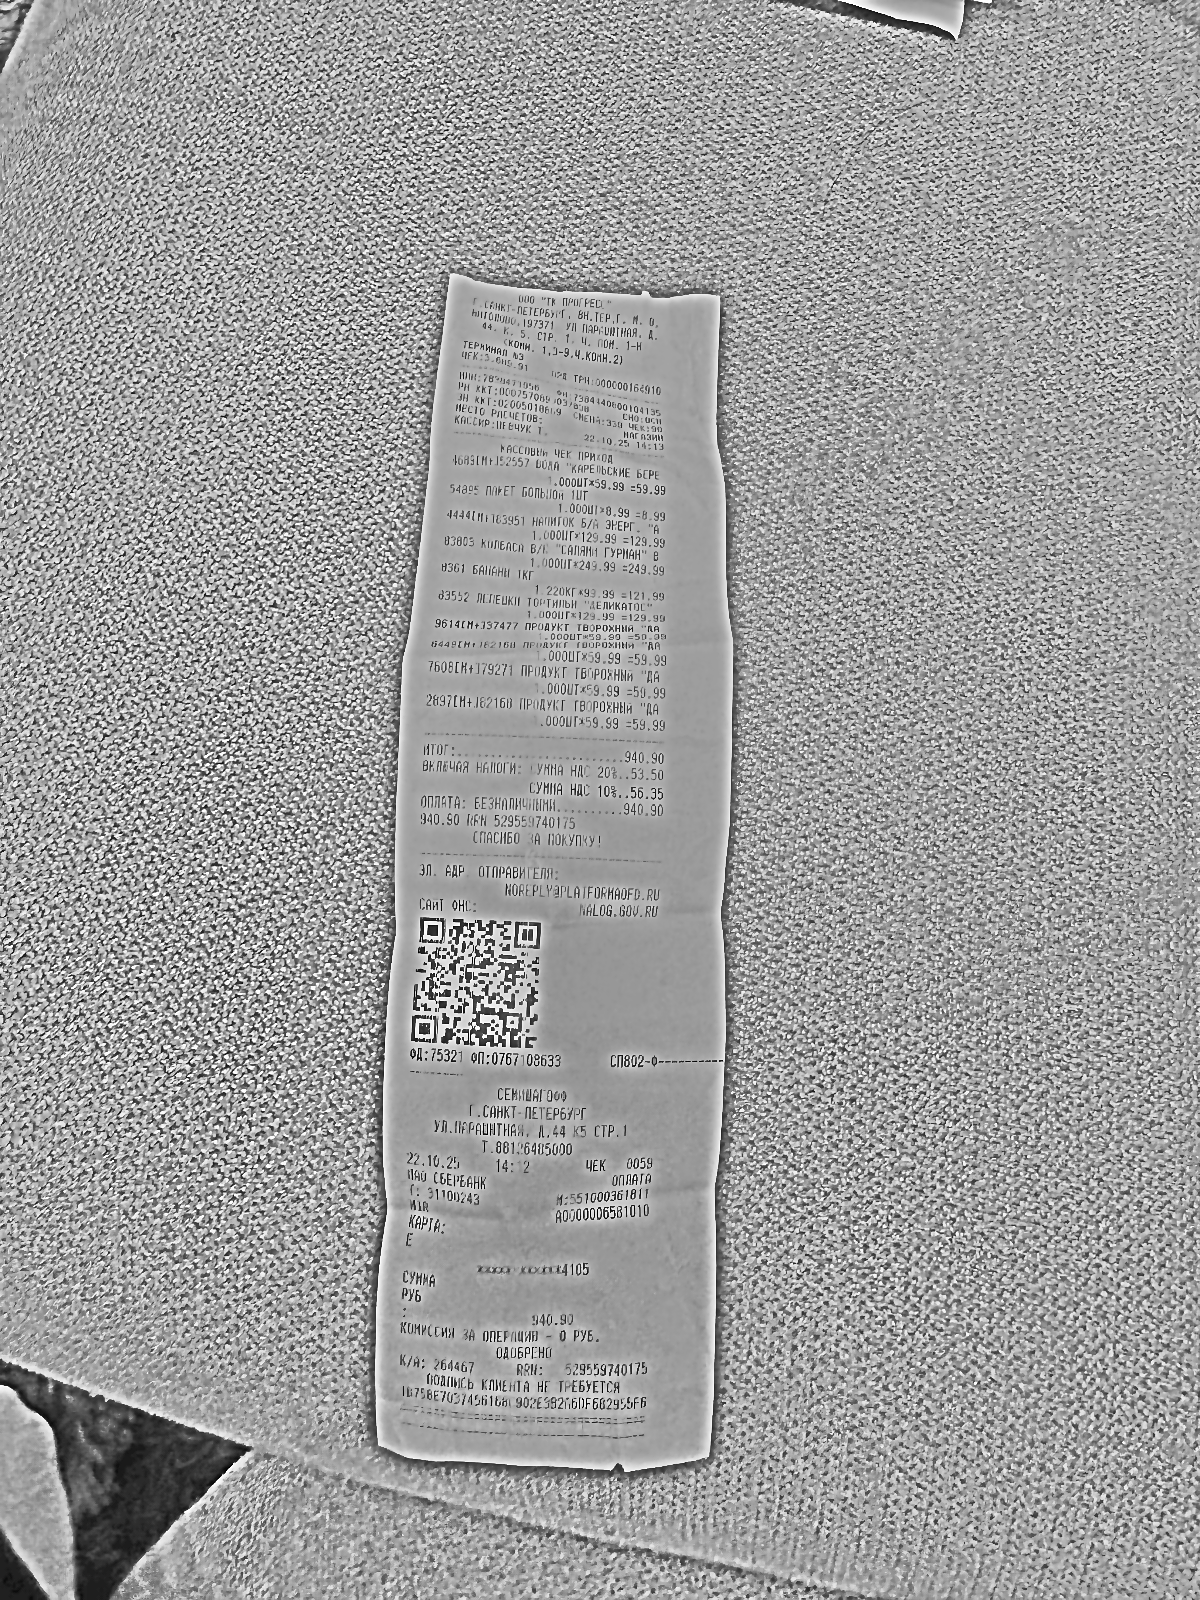
Продавец: OOO "ТК ПРОГРЕСС"
ИНН: 7838471956
Дата: 22.10.25
Товары: 4683[М+]52557 ВОДА "КАРЕЛЬСКИЕ БЕРЕ; 54895 ПАКЕТ БОЛЬШОЙ 1ШТ; 4444[М+]183951 НАПИТОК Б/А ЭНЕРГ. "А; 83803 КОЛБАСА В/С "САЛЯМИ ГУРМАН" В; 8361 БАНАНЫ 1КГ; 83552 ЛЕПЕШКИ ТОРТИЛЬИ "ДЕЛИКАТОС"; 9614[М+]337477 ПРОДУКТ ТВОРОЖНЫЙ "ДА"; 6449[М+]362168 ПРОДУКТ ТВОРОЖНЫЙ "ДА; 7608[М+]79271 ПРОДУКТ ТВОРОЖНЫЙ "ДА"; 2897[М+]82168 ПРОДУКТ ТВОРОЖНЫЙ "ДА"
Количество: 1.000; 1.000; 1.000; 1.000; 1.220; 1.000; 1.000; 1.000; 1.000; 1.000
Цена: 59.99; 8.99; 129.99; 249.99; 99.99; 129.99; 59.99; 59.99; 59.99; 59.99
Сумма: 59.99; 8.99; 129.99; 249.99; 121.99; 129.99; 59.99; 59.99; 59.99; 59.99
Итого: 940.90